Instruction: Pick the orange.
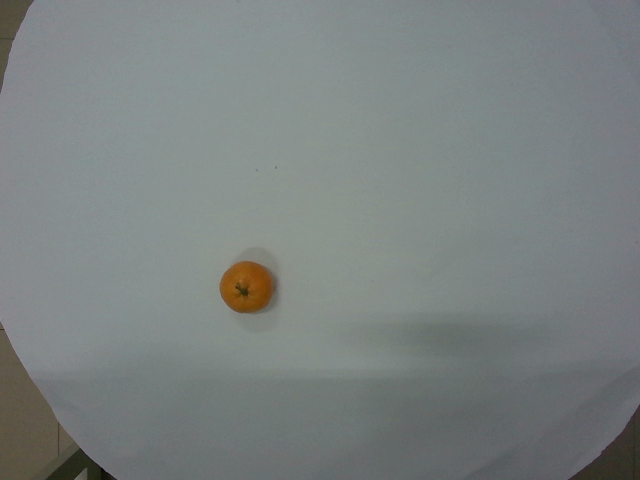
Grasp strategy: vertical